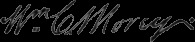
Signature of: william carey morey